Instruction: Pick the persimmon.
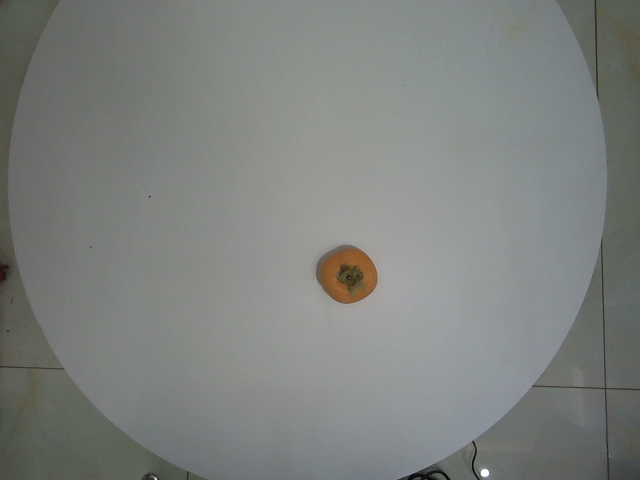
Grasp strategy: vertical